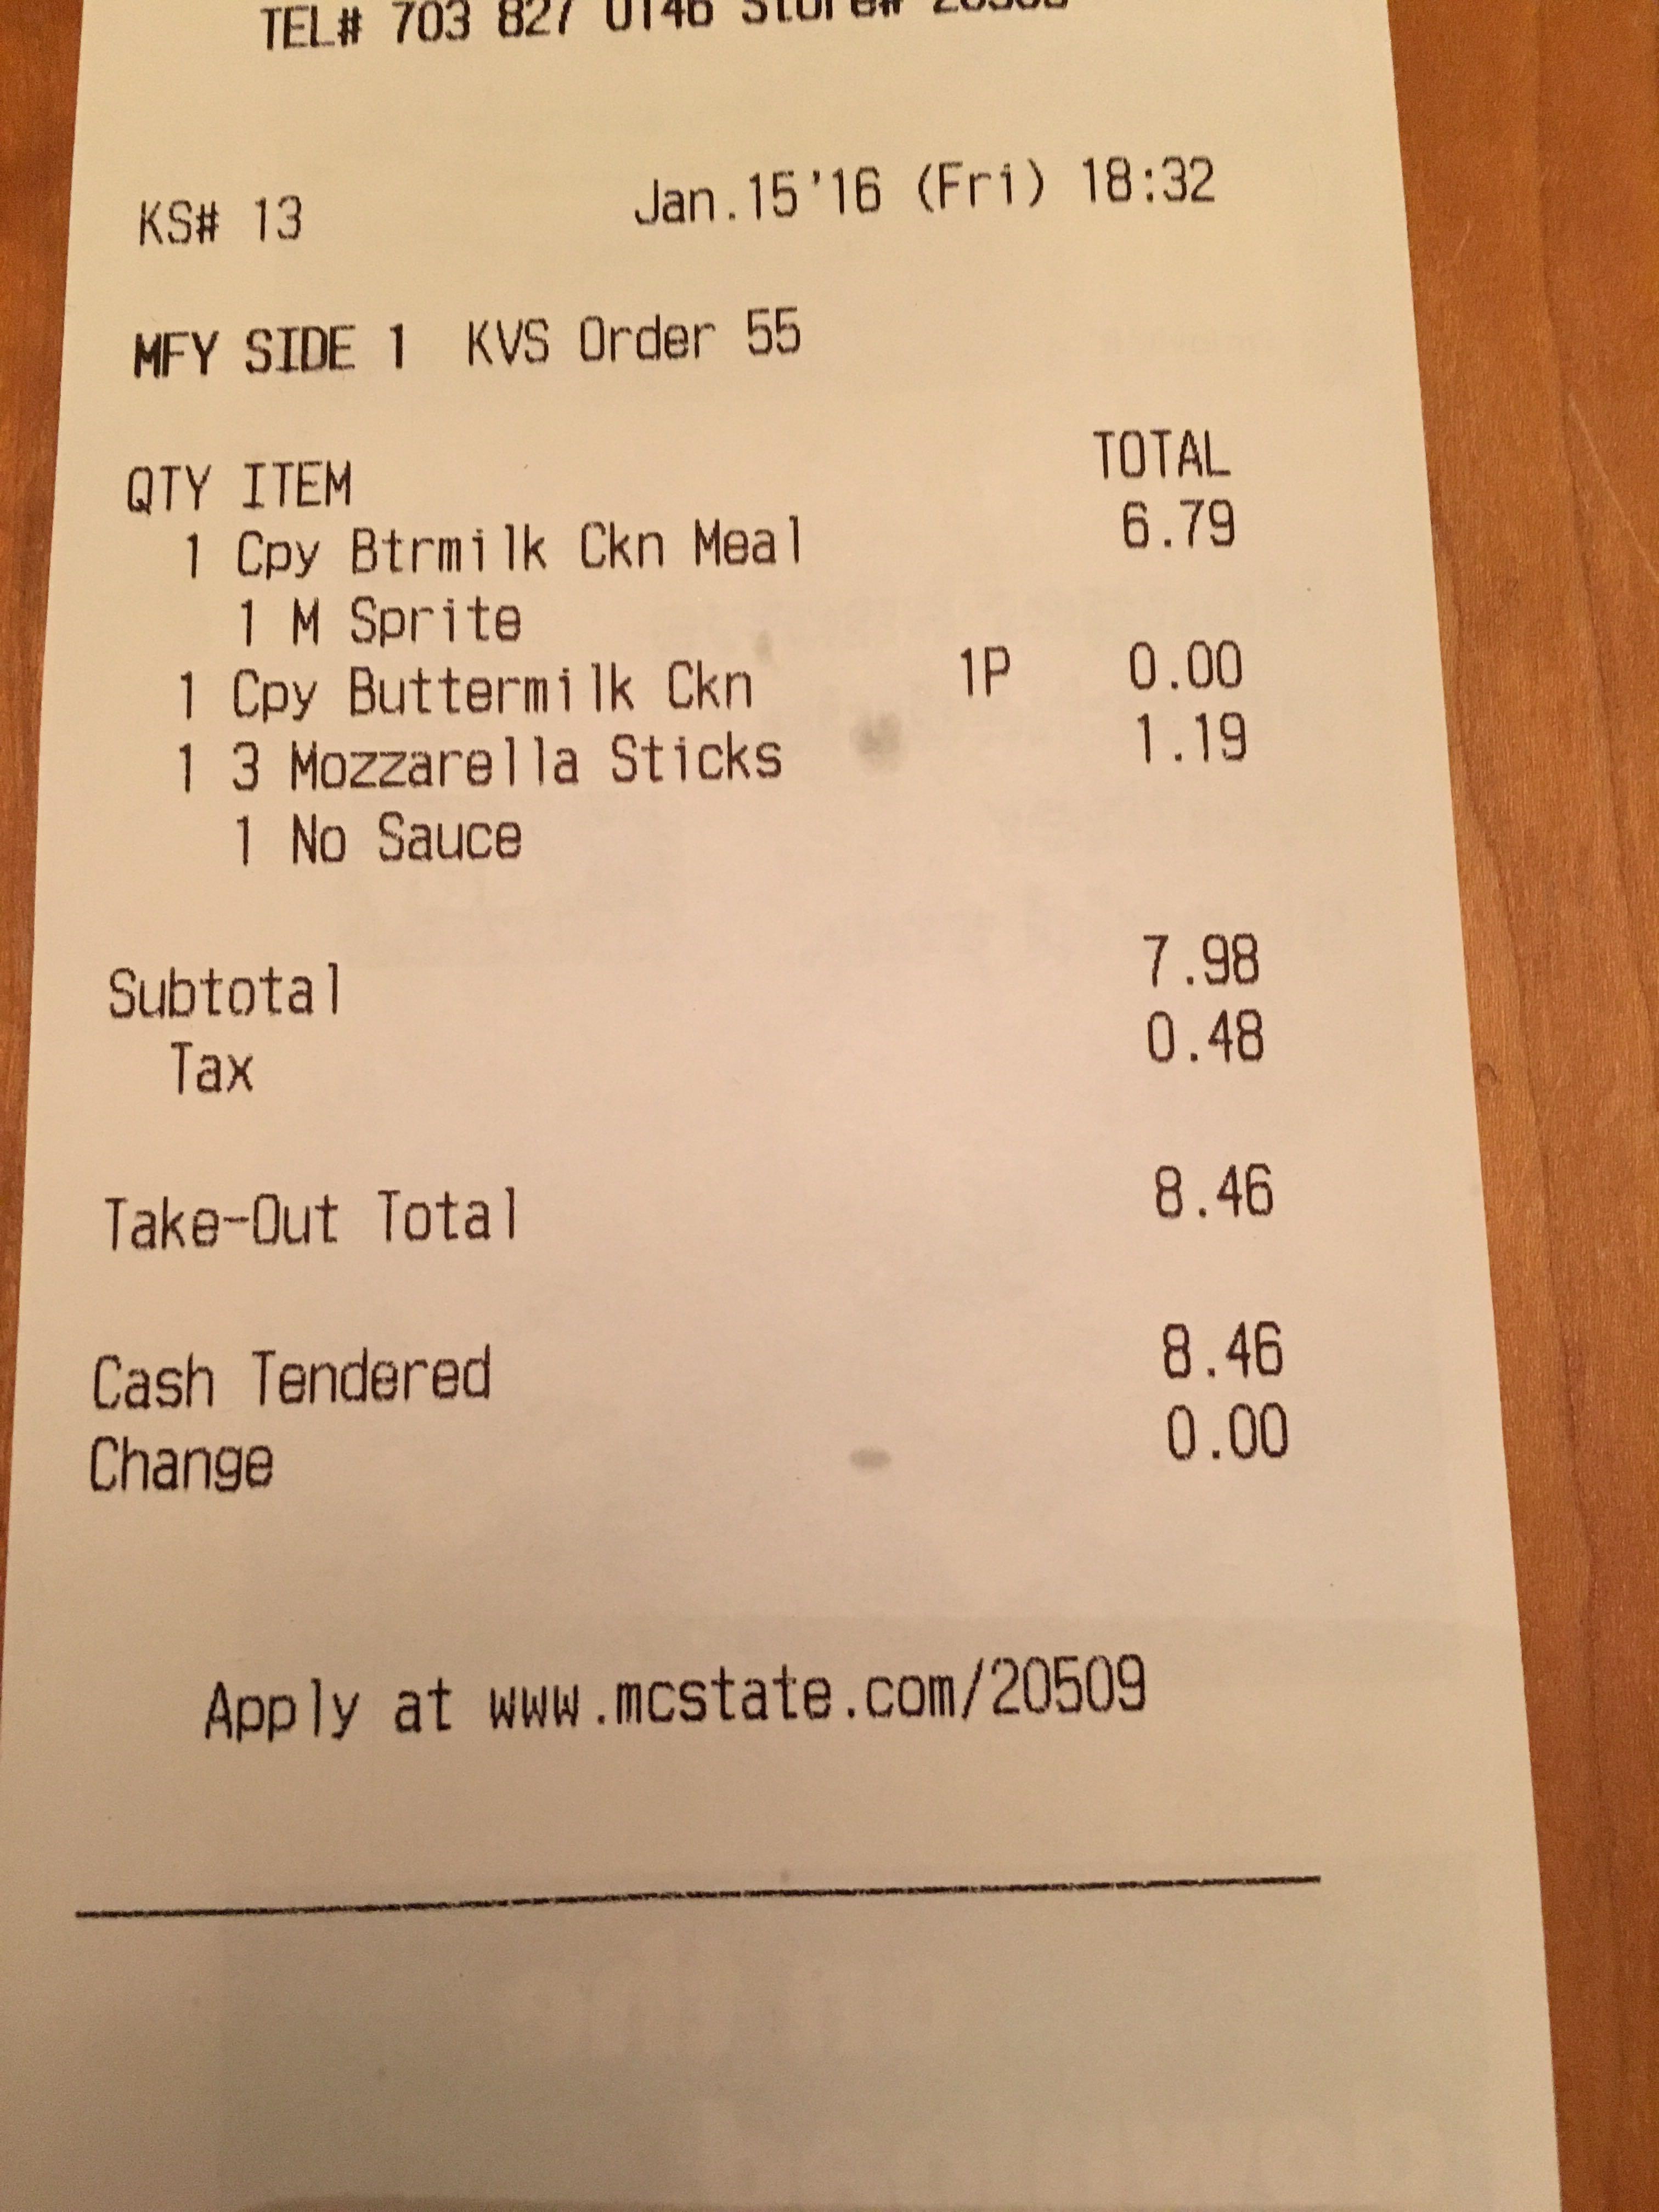
gt_parse: criticals: name: Take-Out Total
price: 8.46